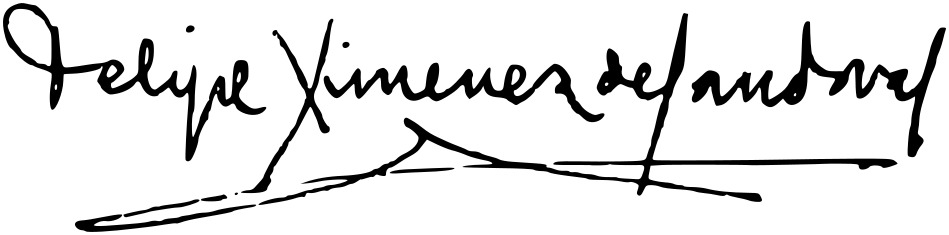
Signature of: felipe ximénez de sandoval